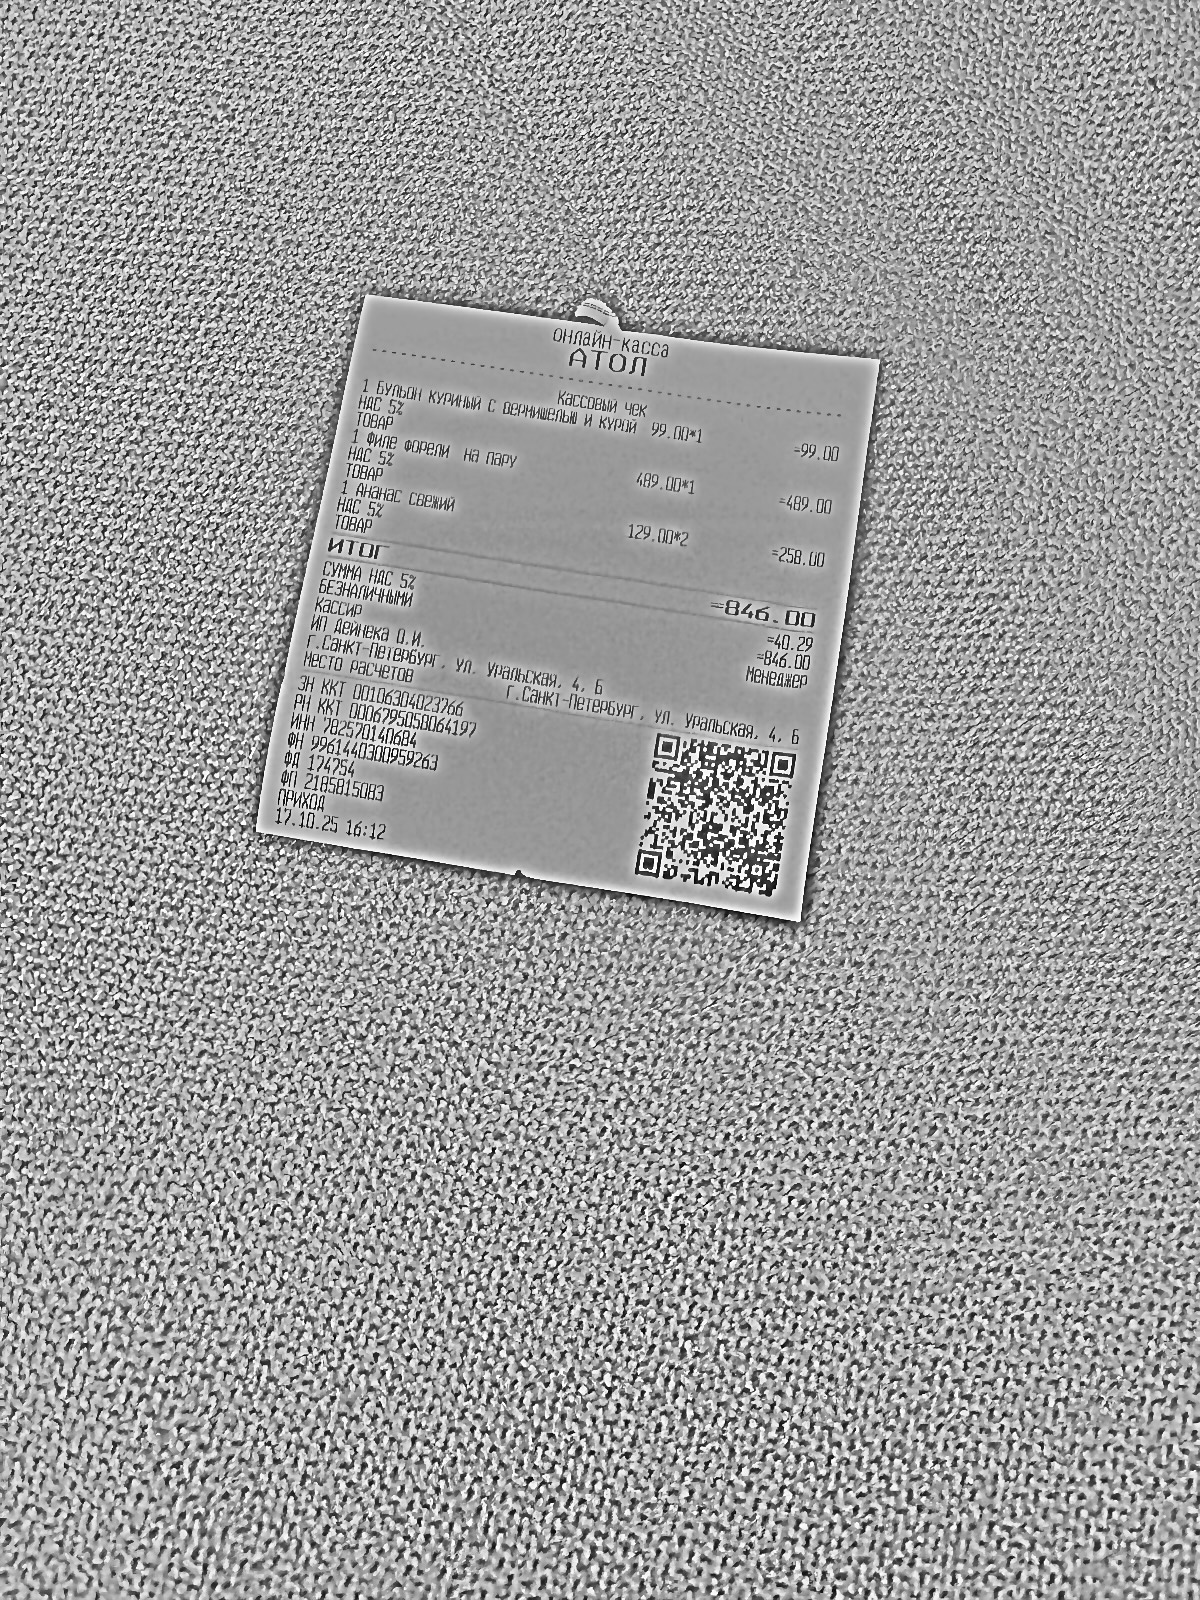
Продавец: ИП Дейнека О.И.
ИНН: 782570140684
Дата: 17.10.25
Товары: 1 Бульон куриный с вермишелью и курой; 1 Филе форели на пару; 1 Ананас свежий
Количество: 1; 1; 2
Цена: 99.00; 489.00; 129.00
Сумма: 99.00; 489.00; 258.00
Итого: 846